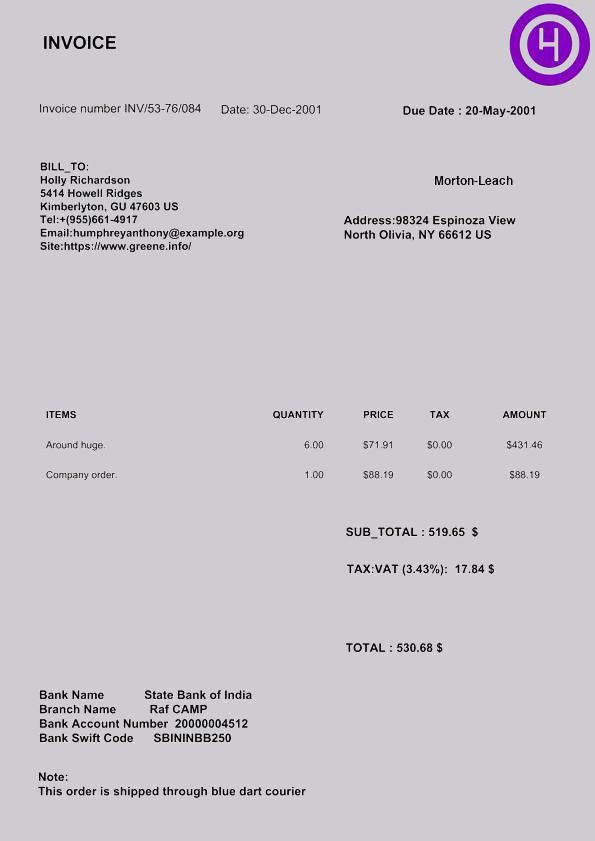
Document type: Invoice